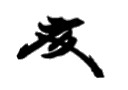
Signature of: fumimaro konoe